Question: How does the patient history play a role?
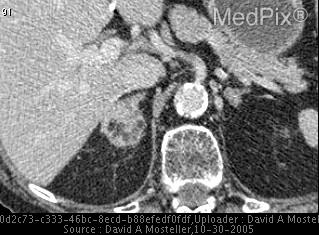
Answer: The patient's history of 83 year old male presents with hematuria

PMHx:  NIDDM, HTN, HLP, COPD, skin cancer, stroke, macular degeneration, and mycosis fungoides

PSHx:  Left hip replacement, appendectomy, laparotomy, intestinal blockade repair is key in understanding the case.